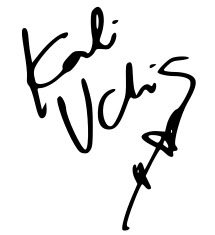
Signature of: kali uchis